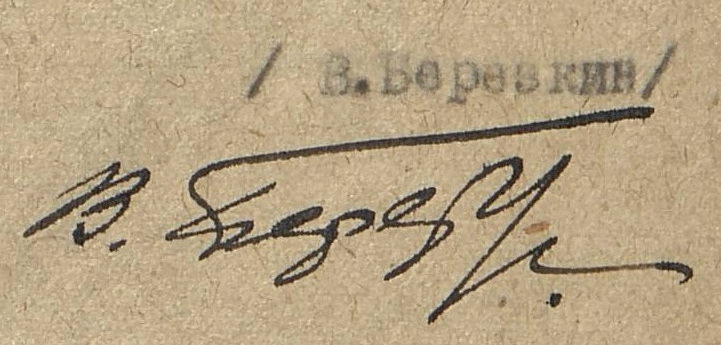
Signature of: q97165399